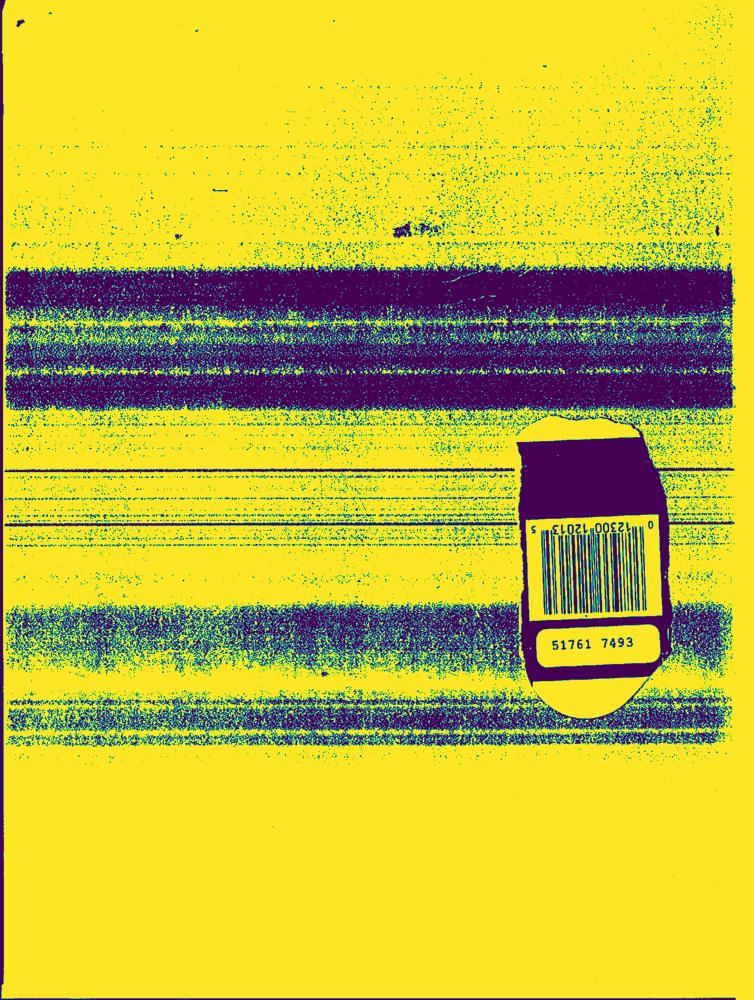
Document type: Hand-Written